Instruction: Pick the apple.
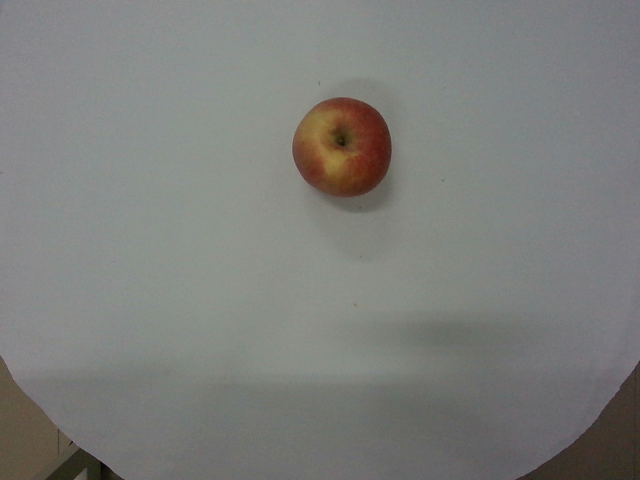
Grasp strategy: vertical